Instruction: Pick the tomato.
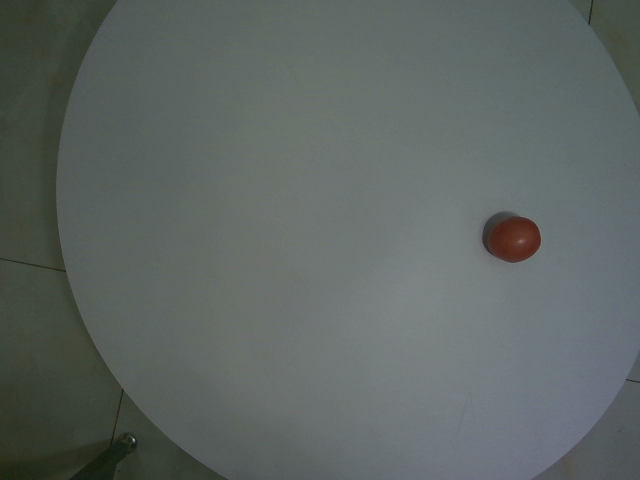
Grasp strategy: vertical